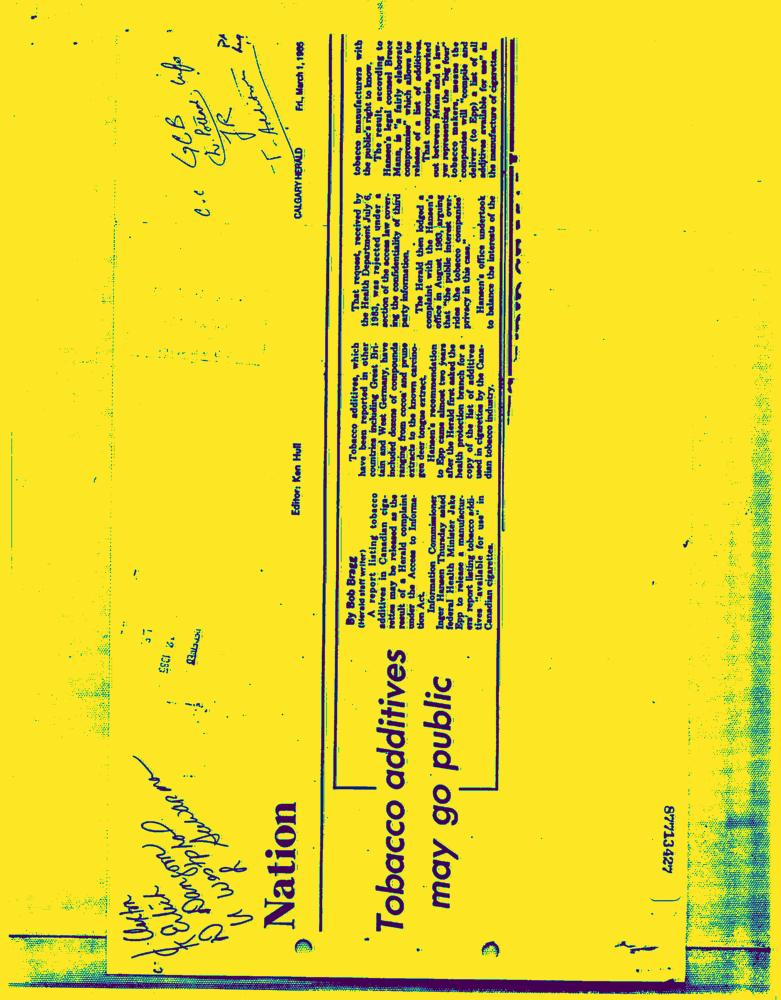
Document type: News-Article